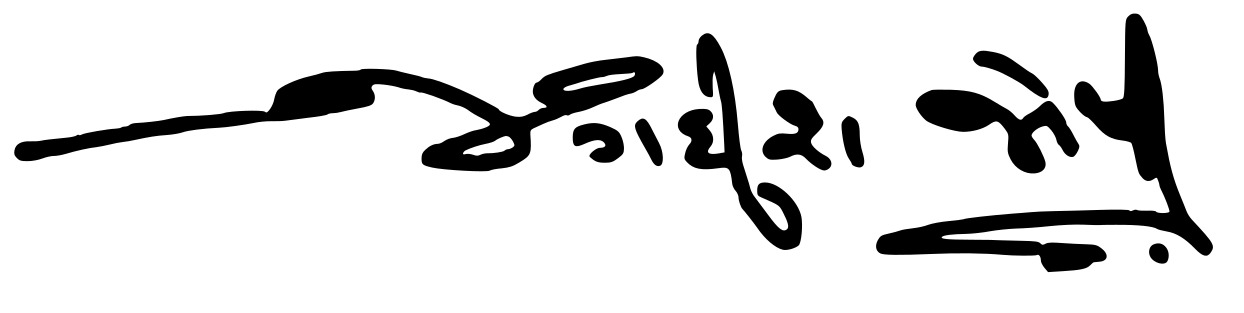
Signature of: jagdish joshi